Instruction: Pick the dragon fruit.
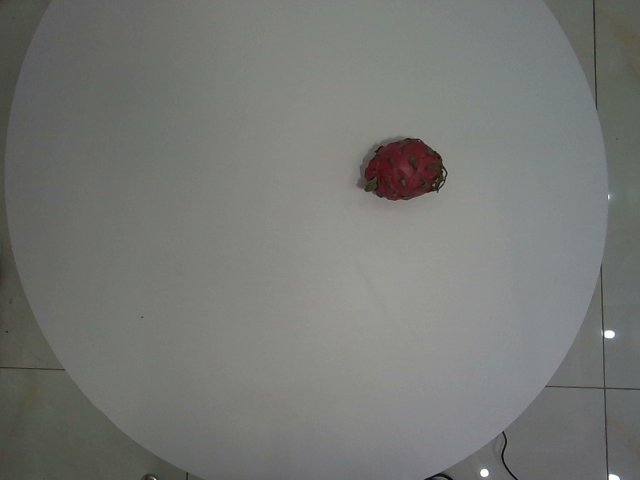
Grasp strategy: vertical